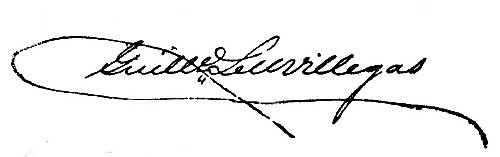
Signature of: guillermo tell villegas